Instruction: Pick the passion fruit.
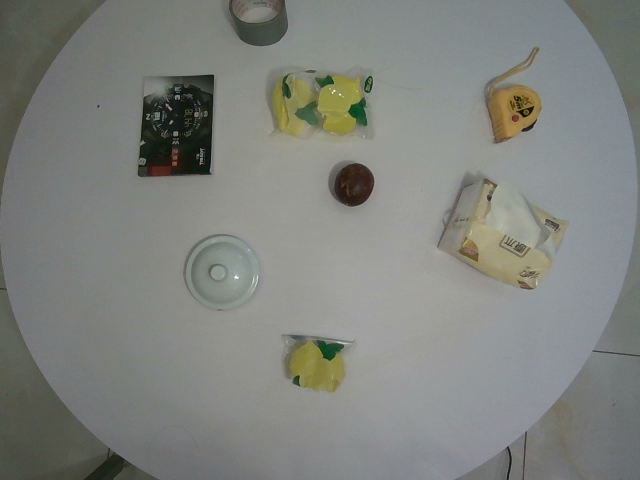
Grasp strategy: vertical